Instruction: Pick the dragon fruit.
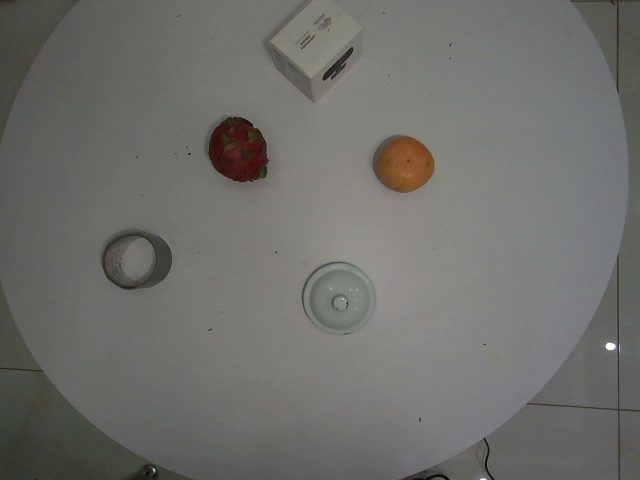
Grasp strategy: vertical